Question: How is the history relevant to the case?
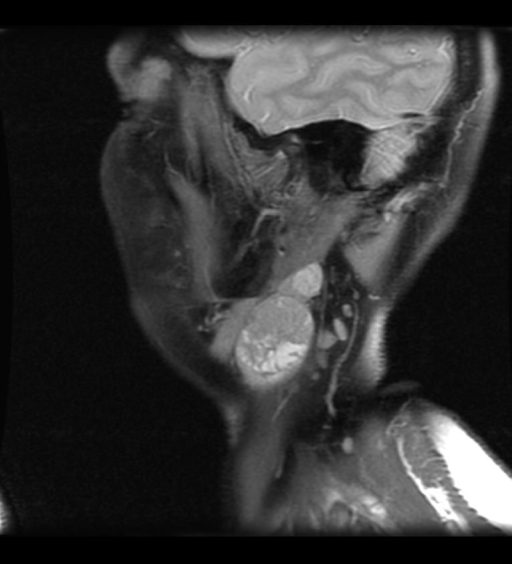
Answer: The patient's history of HPI: Presented with a 6 month hisotry of an asymptomatic left neck mass s/p failed course of abx therapy and two non-diagnostic FNAs.

PMH: Denies any h/o CA, XRT, chemo.  Denies any h/o heart dz, lung dz, DM, SLE, scleroderma, or IBD.

PSH: T&A at 6; BTL at 41; Right foot surgery at 51.

FHX: mom h/o uterine and colon CA; 3 sisters h/o breast CA; sister h/o uterine CA; sister h/o breast and kidney CA, died at 52; brother died of lung CA at 52

Allergies: NKDA

Meds: Tylenol

SHx: G4P4, postmenopausal; lifetime non-smoker, non-drinker; no significant travel or occupational exposure history

ROS: Pos for globus sensation.  Denies weight loss, pain, hoarseness, dysphagia, constitutional symptoms. is key in understanding the case.